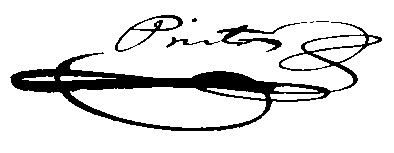
Signature of: xoán manuel pintos